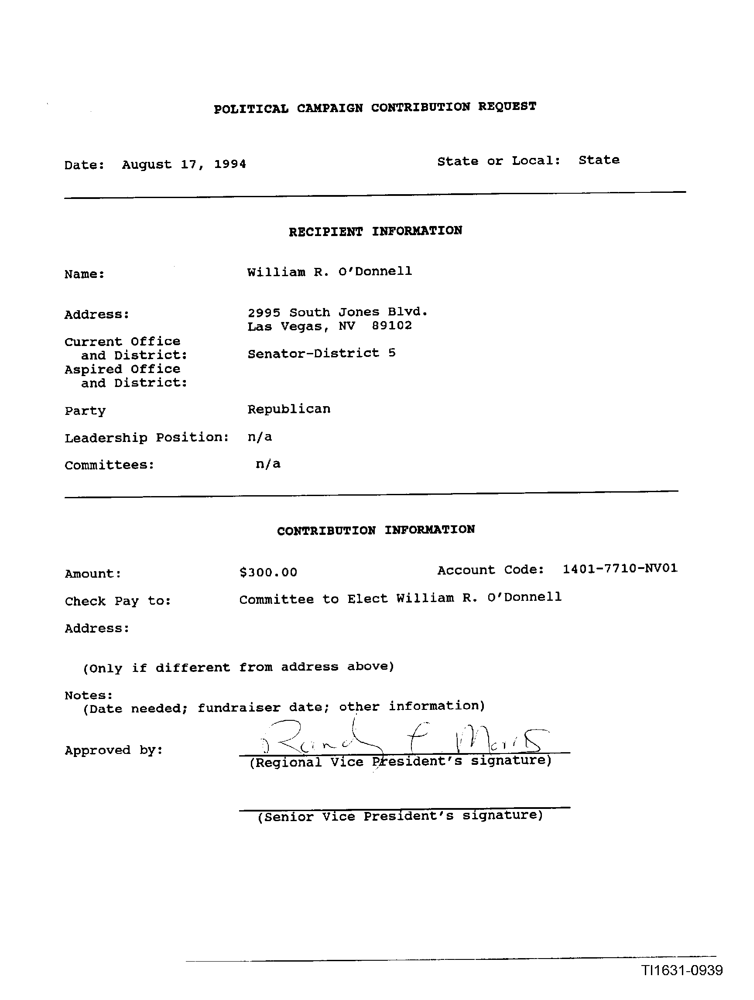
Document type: Invoice